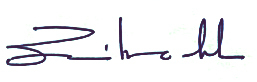
Signature of: saumitra khan